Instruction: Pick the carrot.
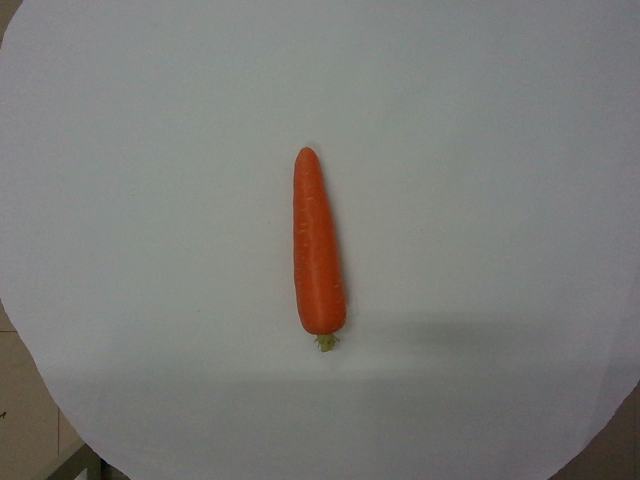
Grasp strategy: vertical